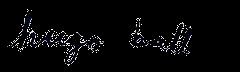
Signature of: hugo ball